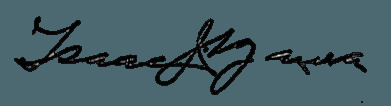
Signature of: isaac j barrera